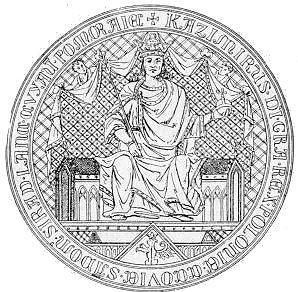
Signature of: casimir iii the great